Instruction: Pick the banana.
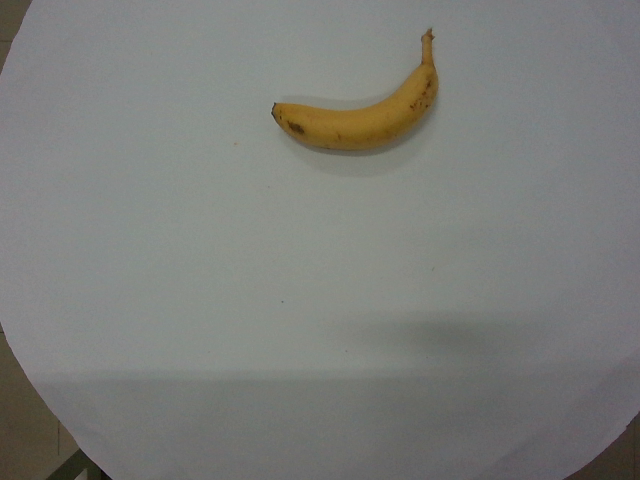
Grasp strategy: vertical